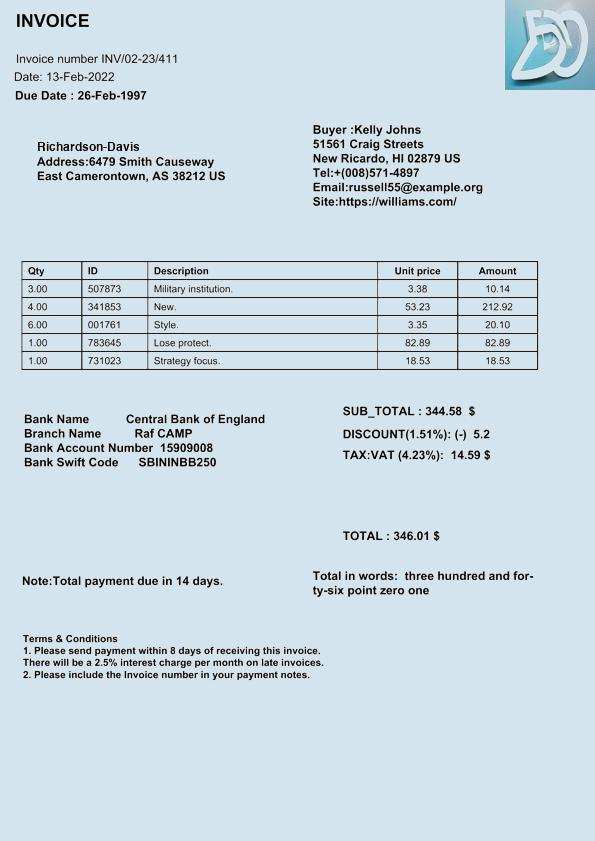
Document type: Invoice